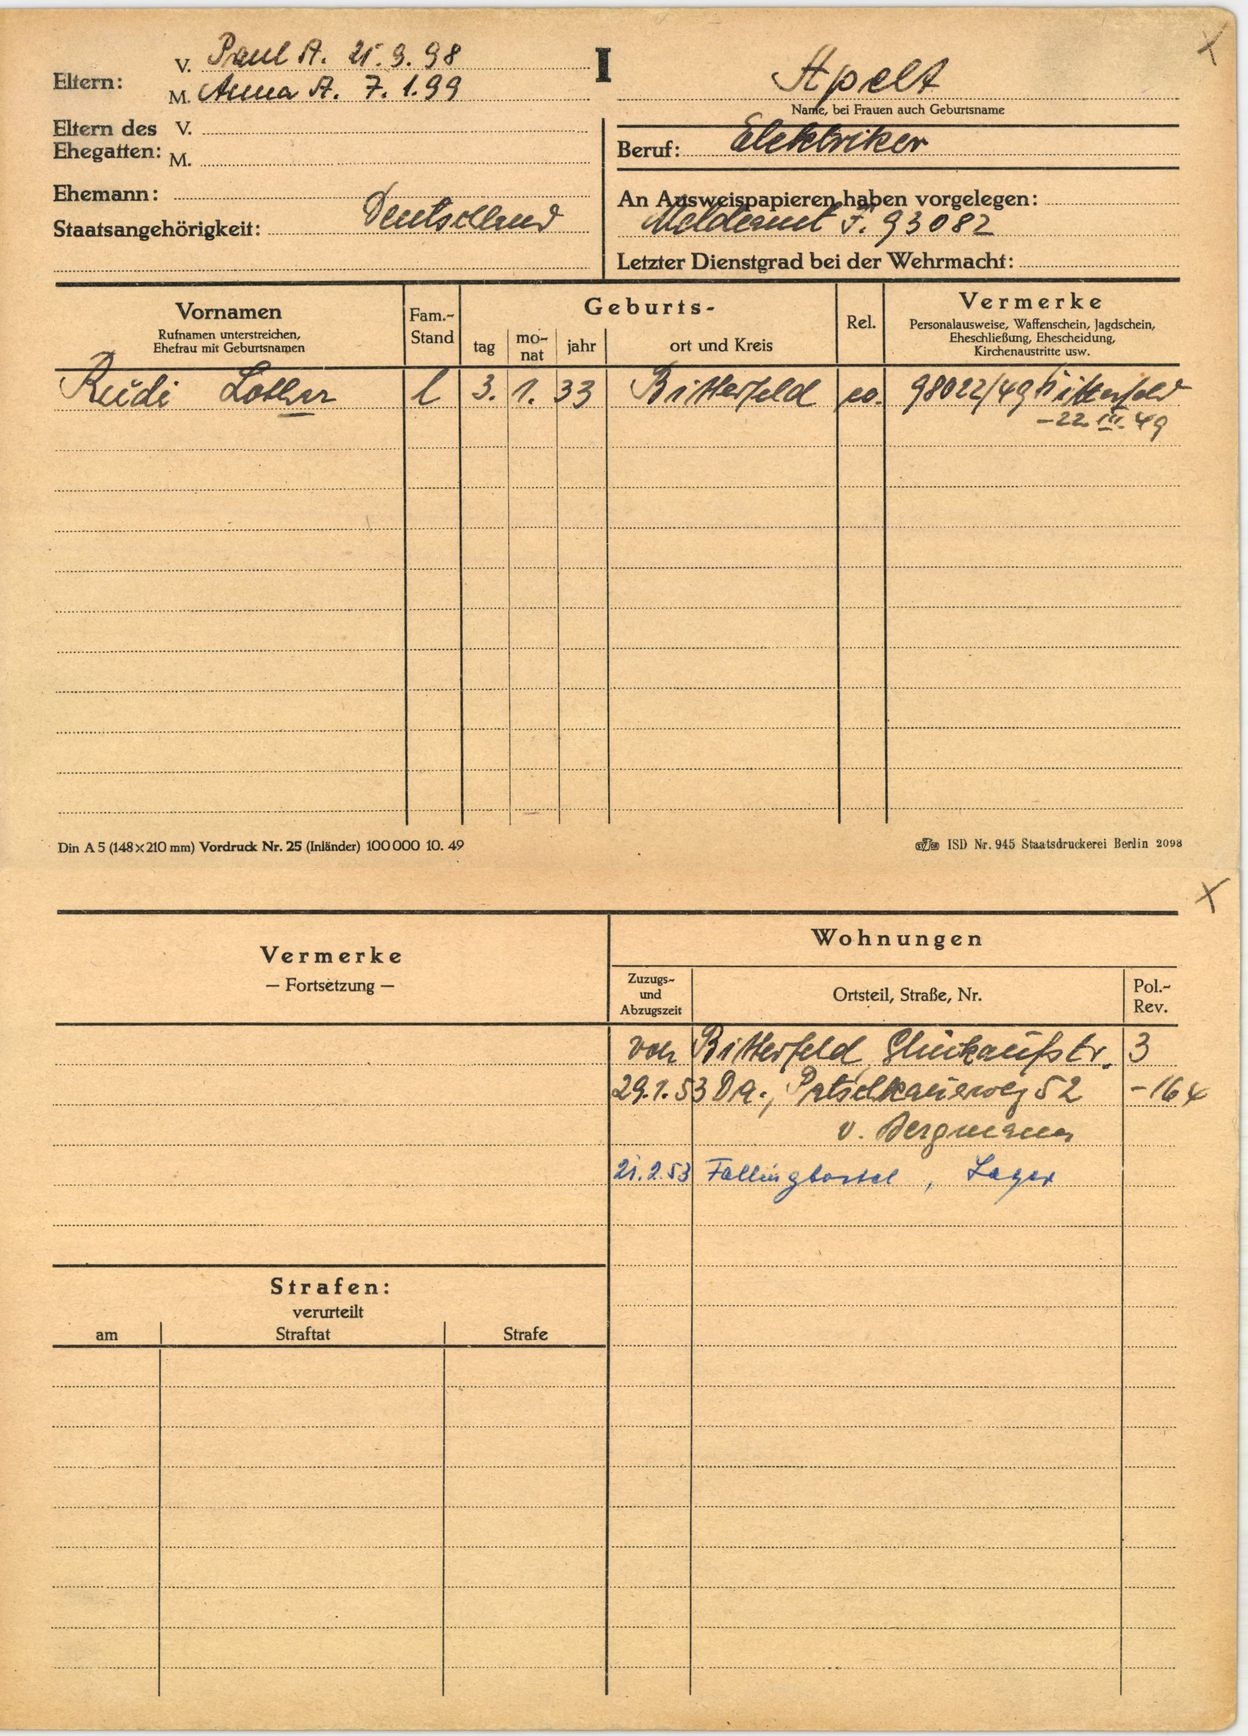
Apelt